Question: What was observed in the imaging?
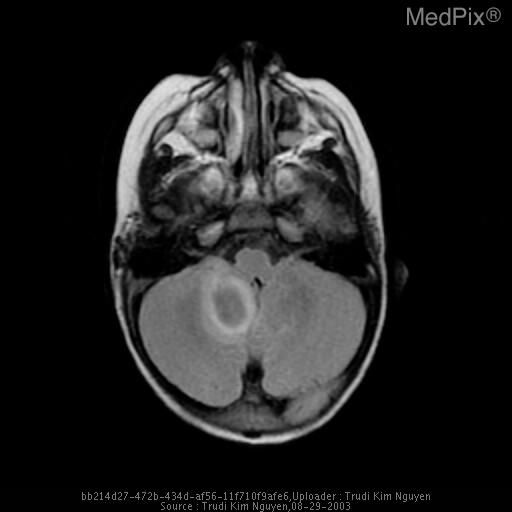
Answer: The imaging shows Contrast head CT is significant for a multiloculated cystic posterior fossa midline mass that is adjacent to the torcula with a portion extending into the occipital calvarium. This mass is low in density with HU measuring 17. There is rim enhancement with several internal septations. There is distortion of the 4th. ventricle with associated dilatation of the temporal horns.  Bone windows demonstrate smooth calvarial remodeling of the occiput with a small focal dehiscence within the bone that may represent a sinus tract. The overlying skin is unremarkable.

Brain MRI again demonstrates this intra- extraaxial posterior fossa mass with homogeneous increased T2 , decreased T1 signal. DWI demonstrates marked restricted diffusion which darkens on the ADC map suggesting an abscess, epidermoid,dermoid or other process with restricted diffusion. Mass effect with hydrocephalus is again demonstated. Findings are consistent with a multiloculated intra and extraaxial posterior fossa mass most consistent with cerebritis/abscess. Given the bony remodeling and midline location, findings are most consistent with a congenital process such as dermoid which has become secondarily infected. Multiloculated intra- and extra-axial posterior fossa mass with rim enhancement.